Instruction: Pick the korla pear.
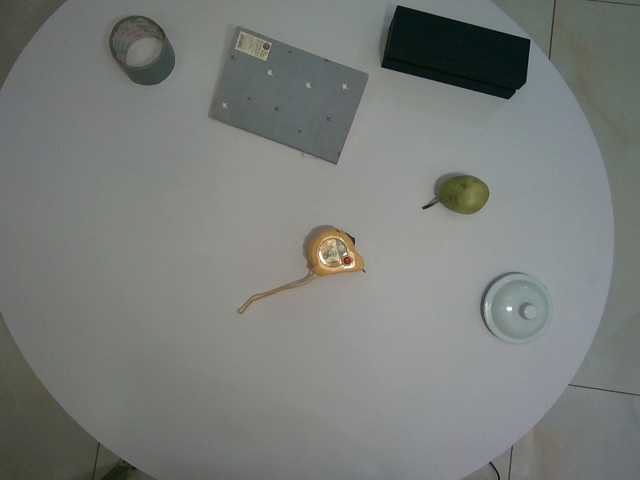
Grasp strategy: vertical